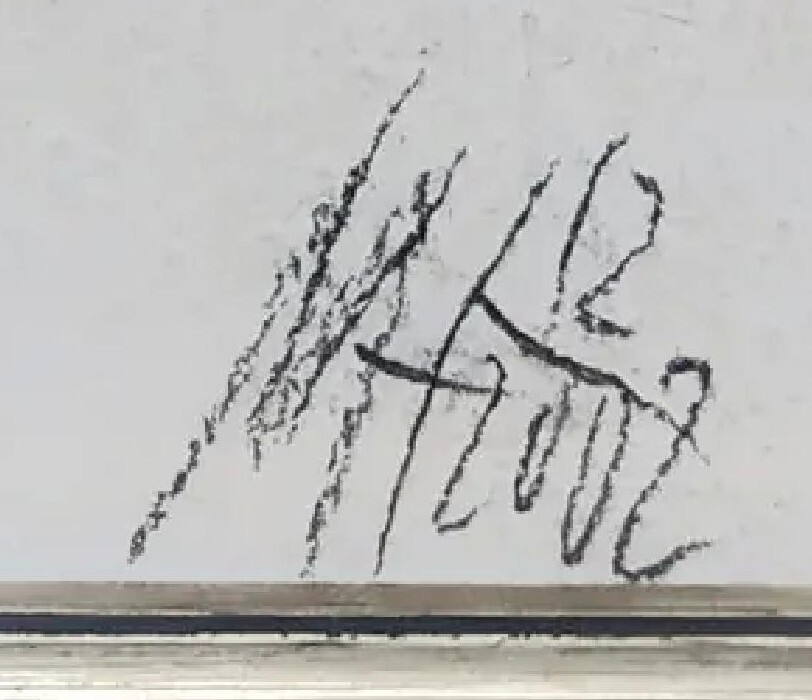
Signature of: milivoj husák